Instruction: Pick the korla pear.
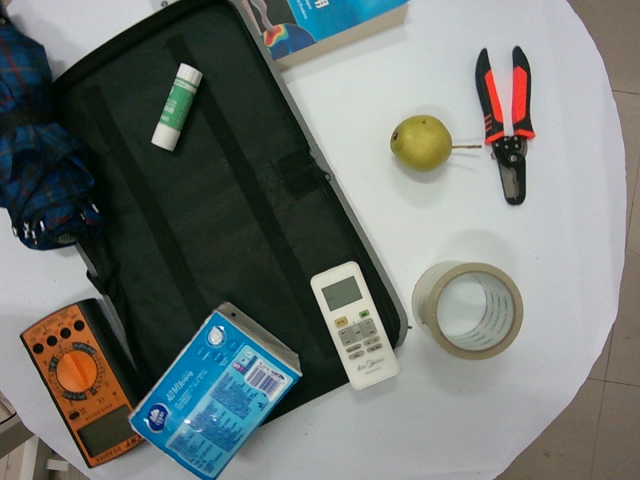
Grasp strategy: vertical